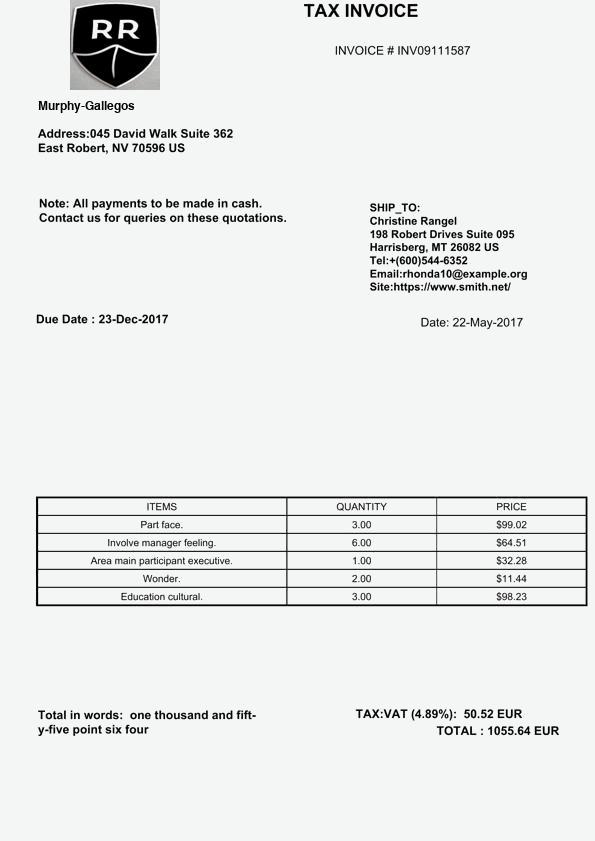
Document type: Invoice